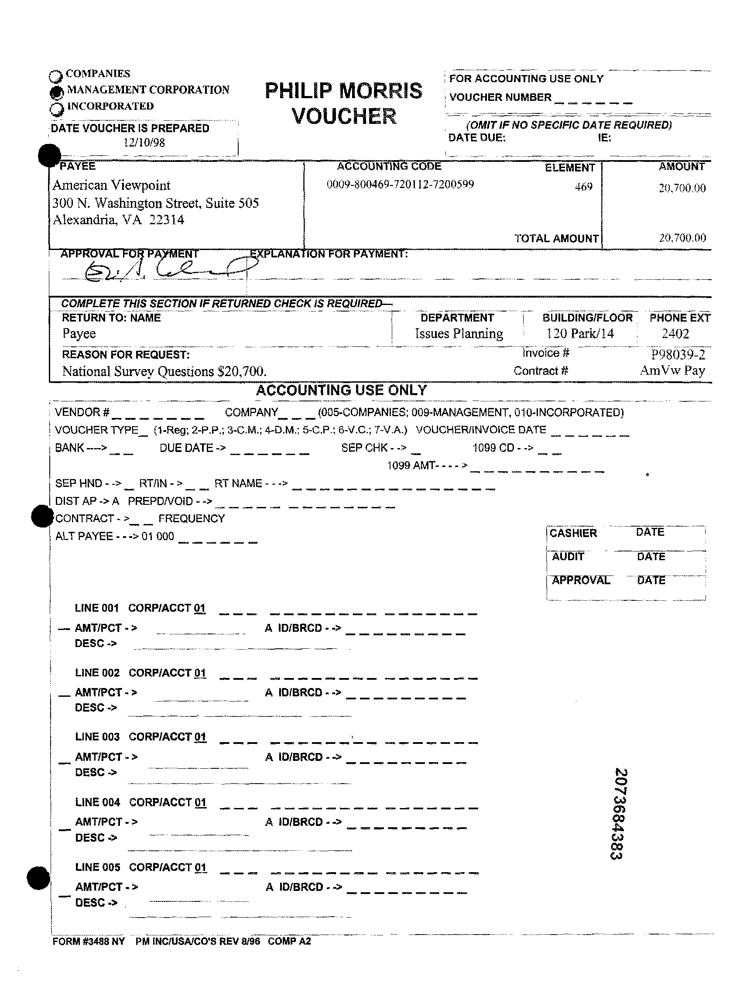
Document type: Invoice